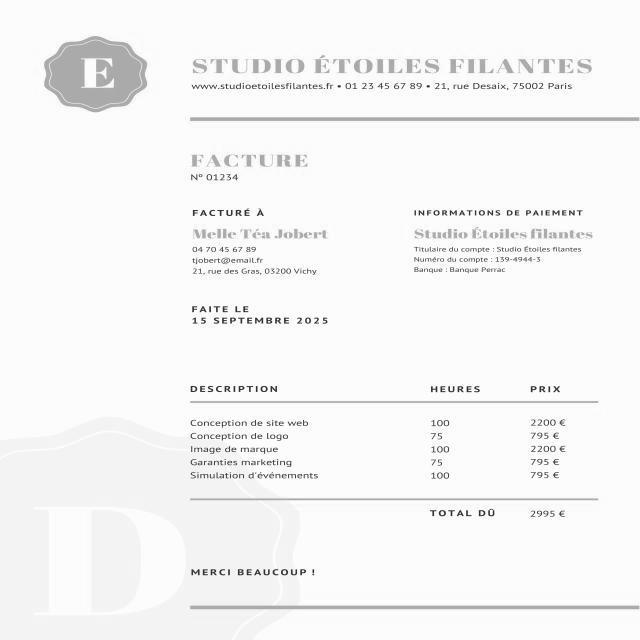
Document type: Invoice